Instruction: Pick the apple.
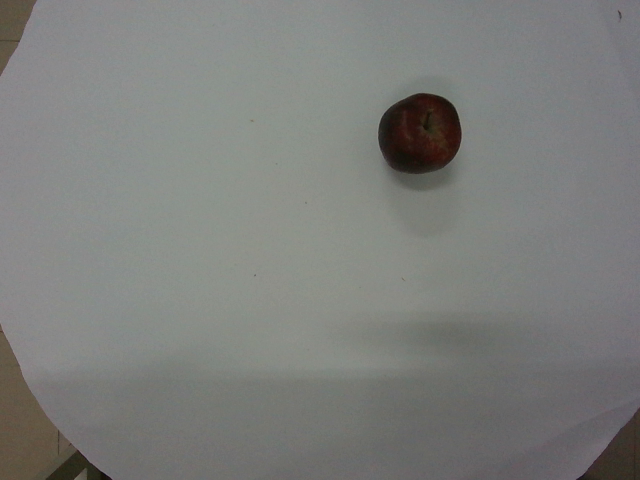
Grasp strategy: vertical